Question: What is the potential diagnosis?
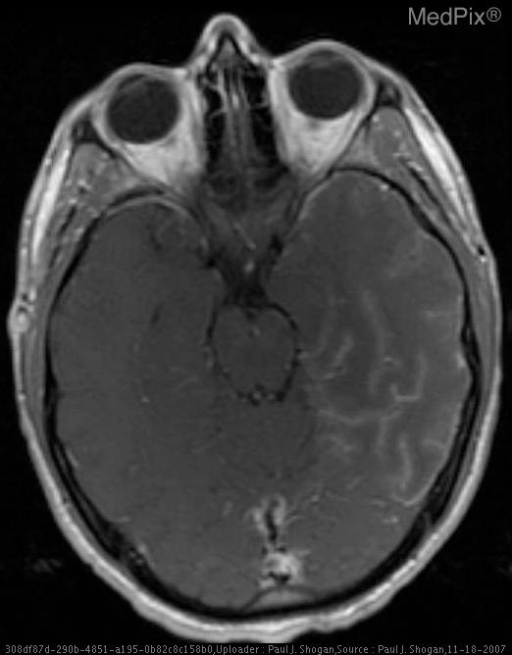
Answer: The possible diagnosis includes HSV Encephalitis
Ischemia
Infiltrating Neoplasm
Status Epilepticus
Abscess
Other Encephalitides (Neurosyphilis).